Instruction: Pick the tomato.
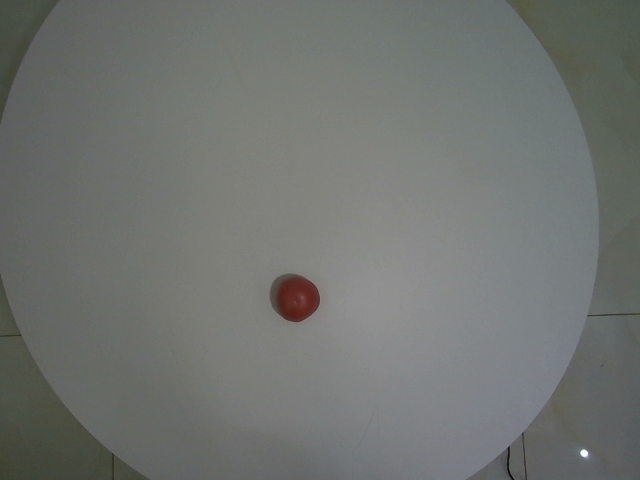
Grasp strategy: vertical